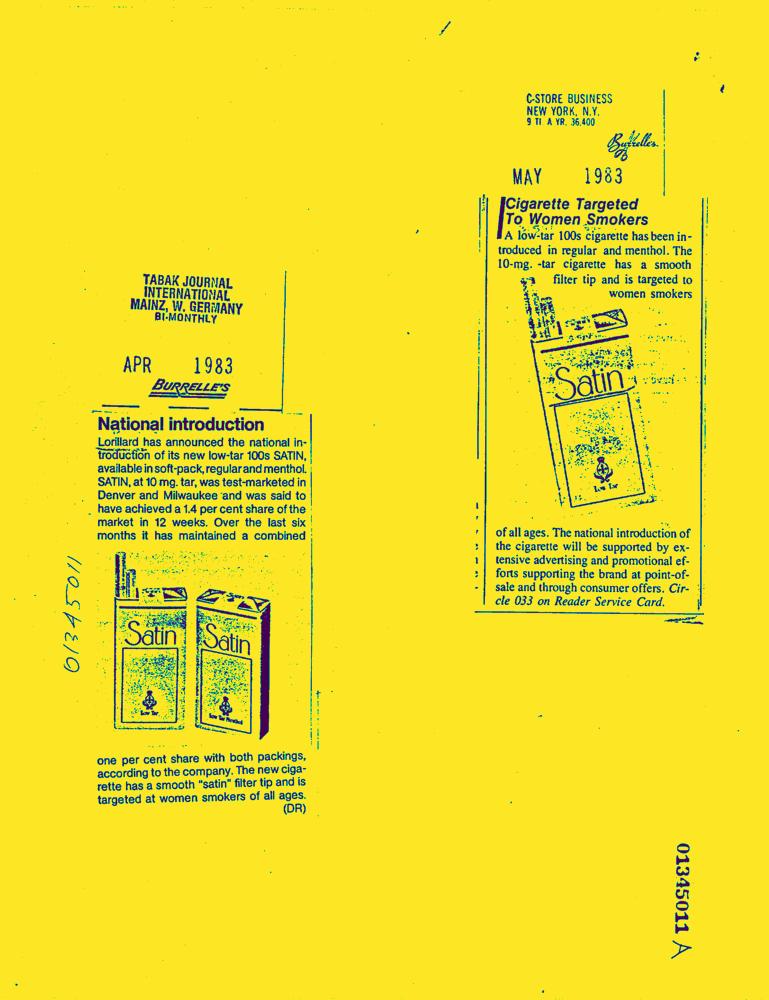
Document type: News-Article